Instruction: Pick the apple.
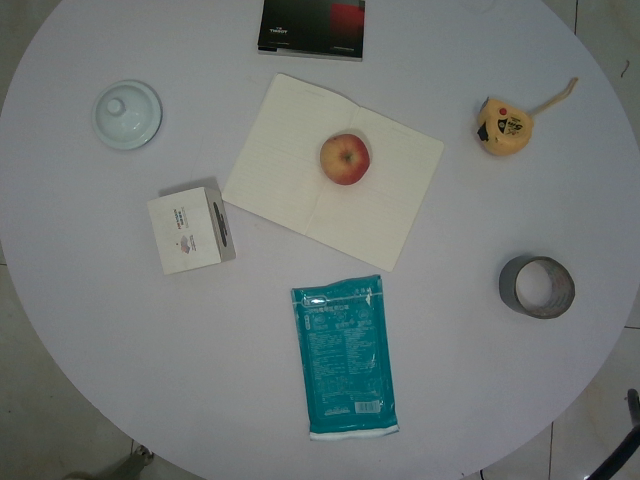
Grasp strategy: vertical